Question: What could the diagnosis suggest?
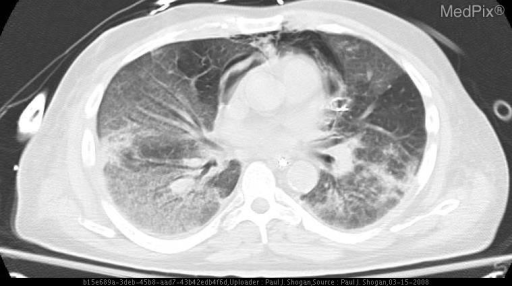
Answer: The possible diagnosis includes •  Pneumocystis jiroveci pneumonia.
•  CMV pneumonia
•  Lymphocytic interstitial pneumonia..